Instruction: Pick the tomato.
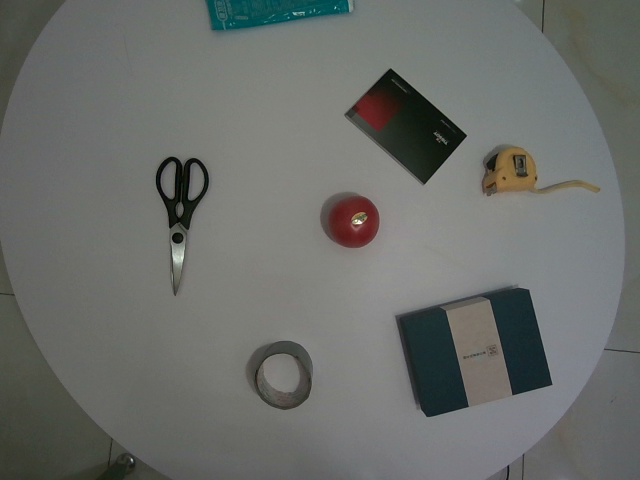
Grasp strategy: vertical